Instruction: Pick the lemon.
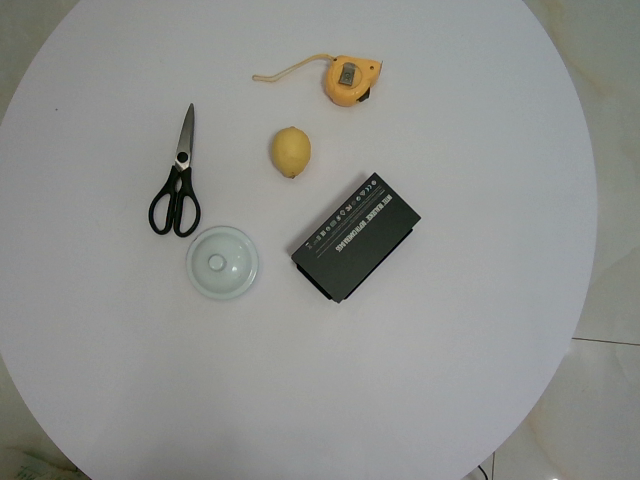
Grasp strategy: vertical